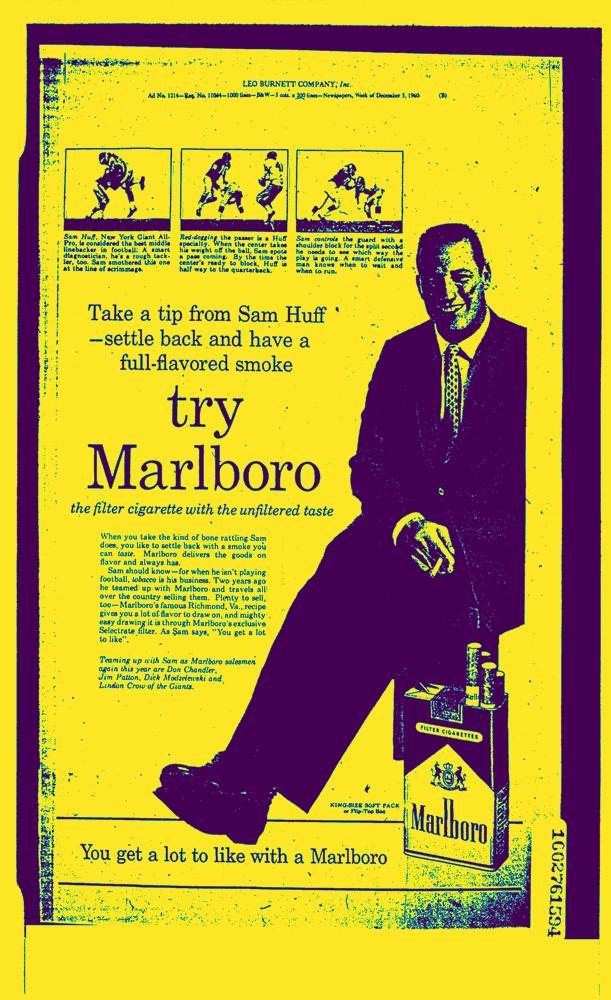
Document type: AD